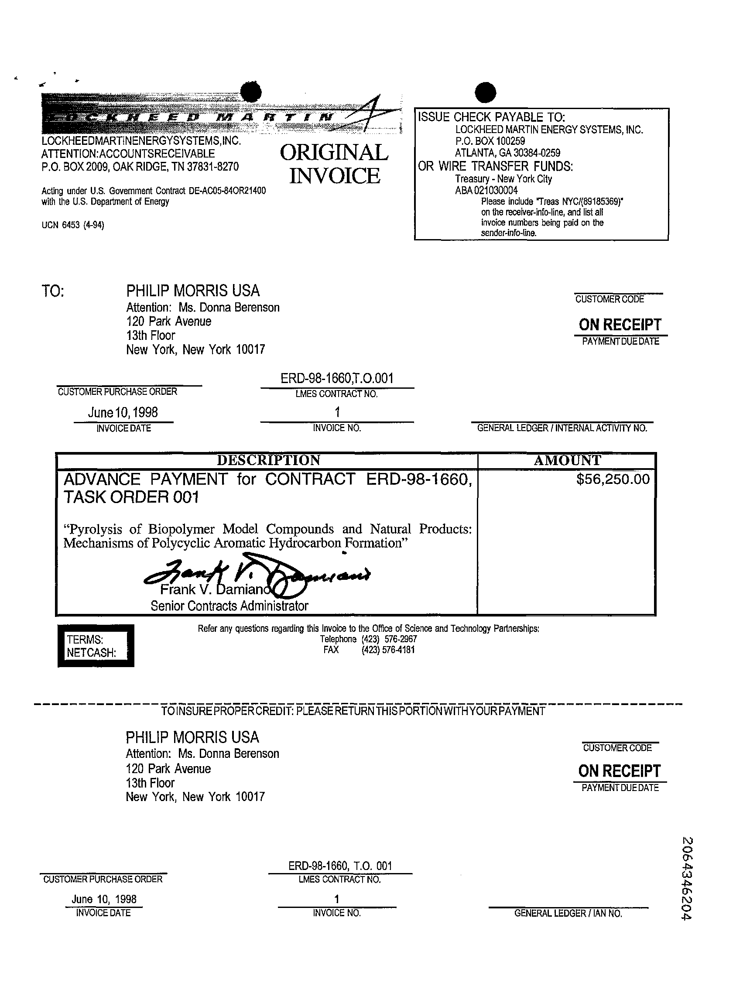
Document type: Invoice